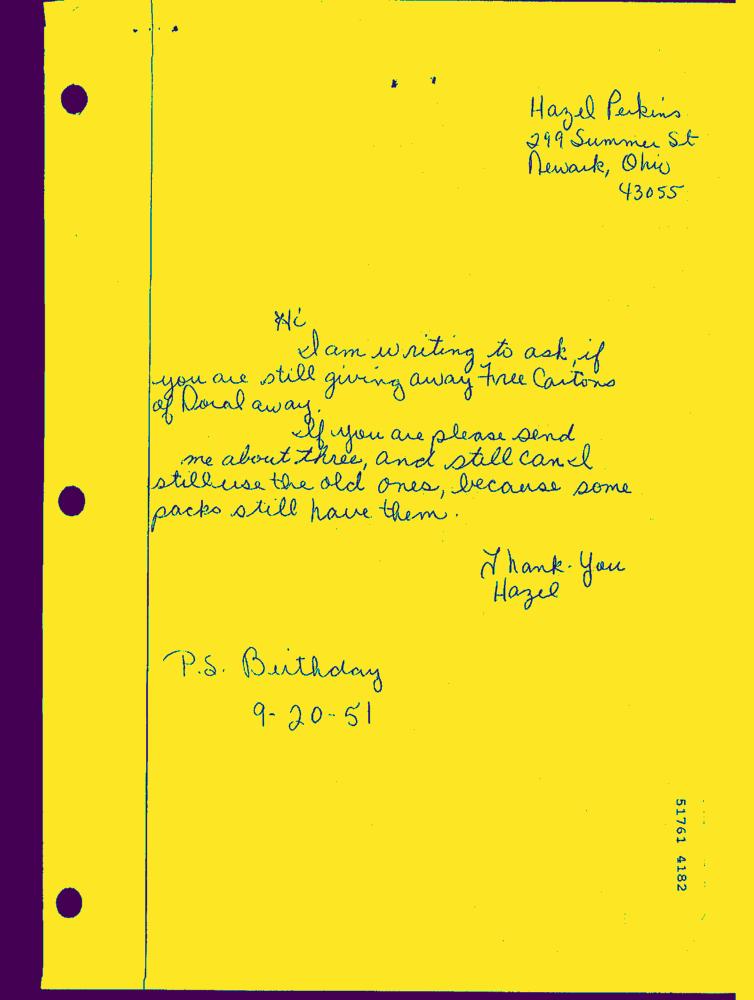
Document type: Hand-Written